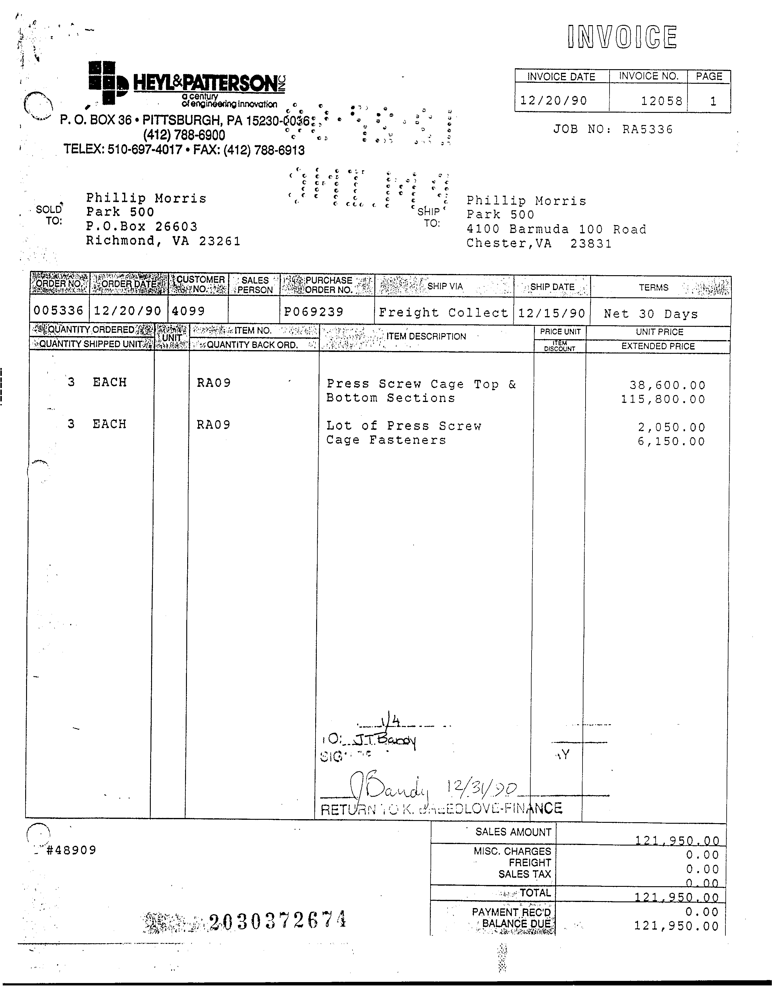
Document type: Invoice